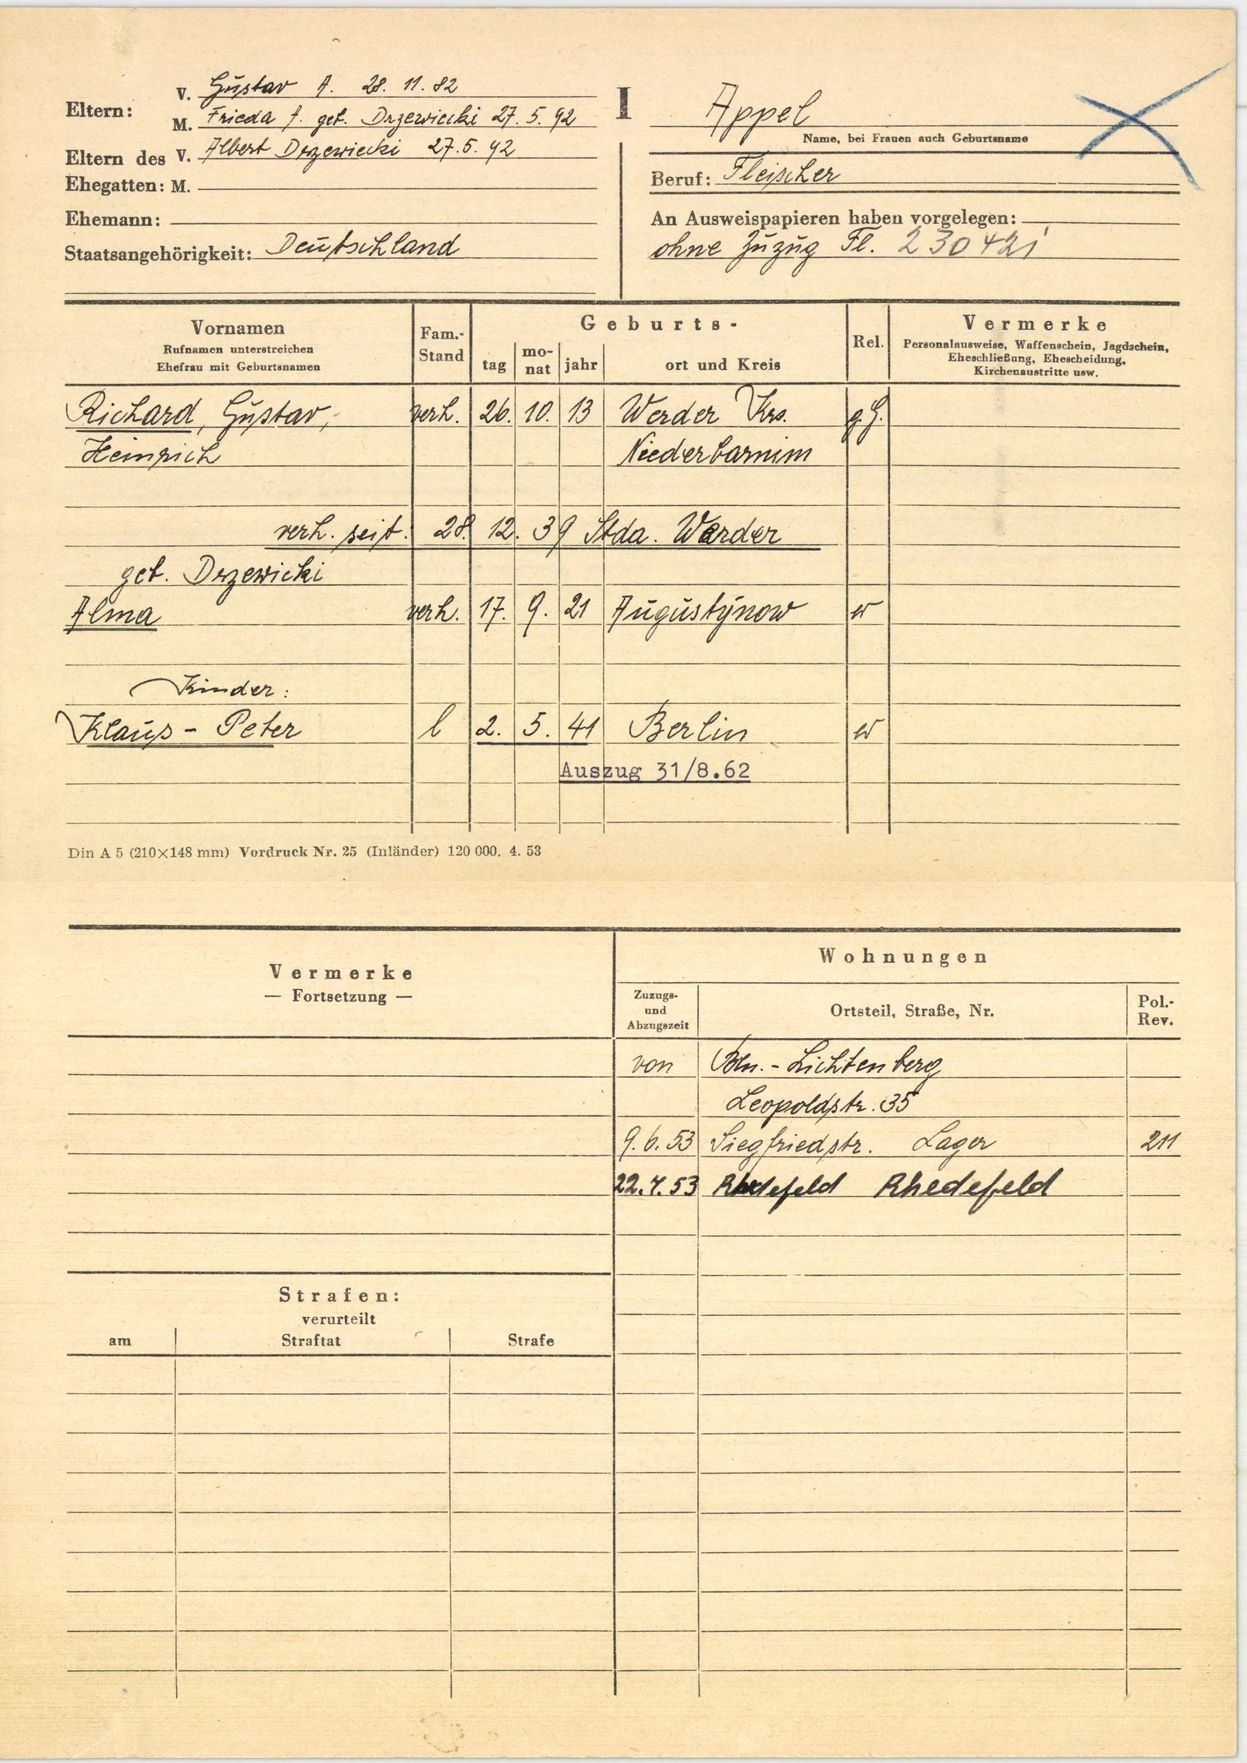
Appel